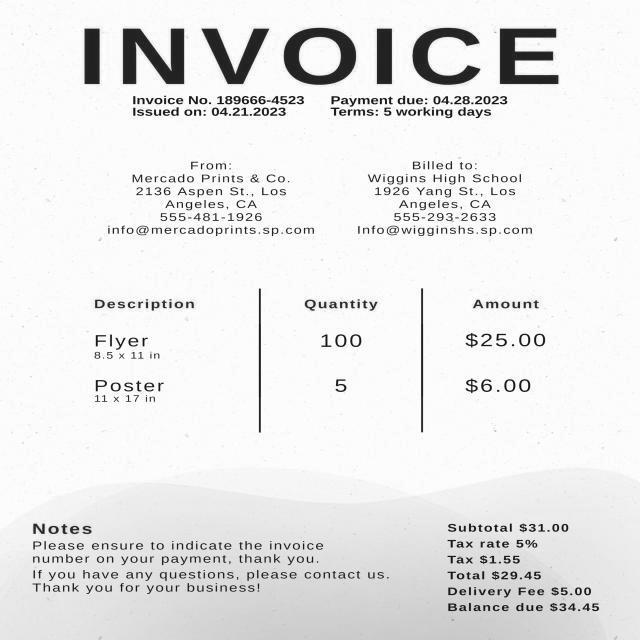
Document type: Invoice